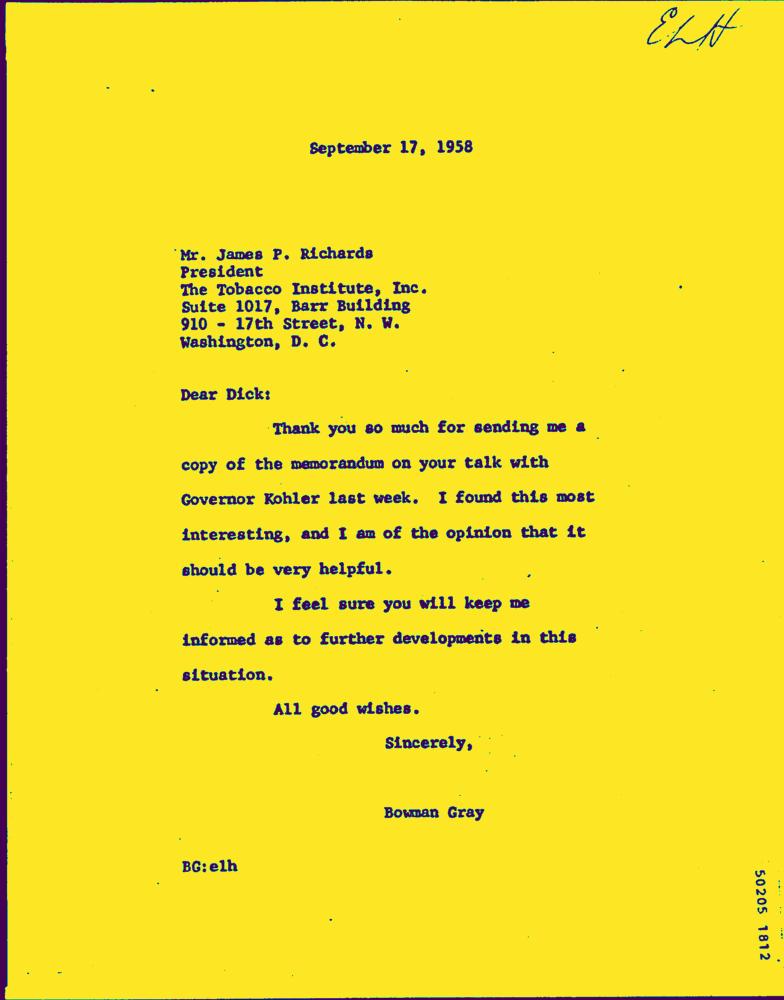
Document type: Letter-Doc